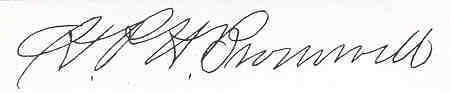
Signature of: henry p h bromwell